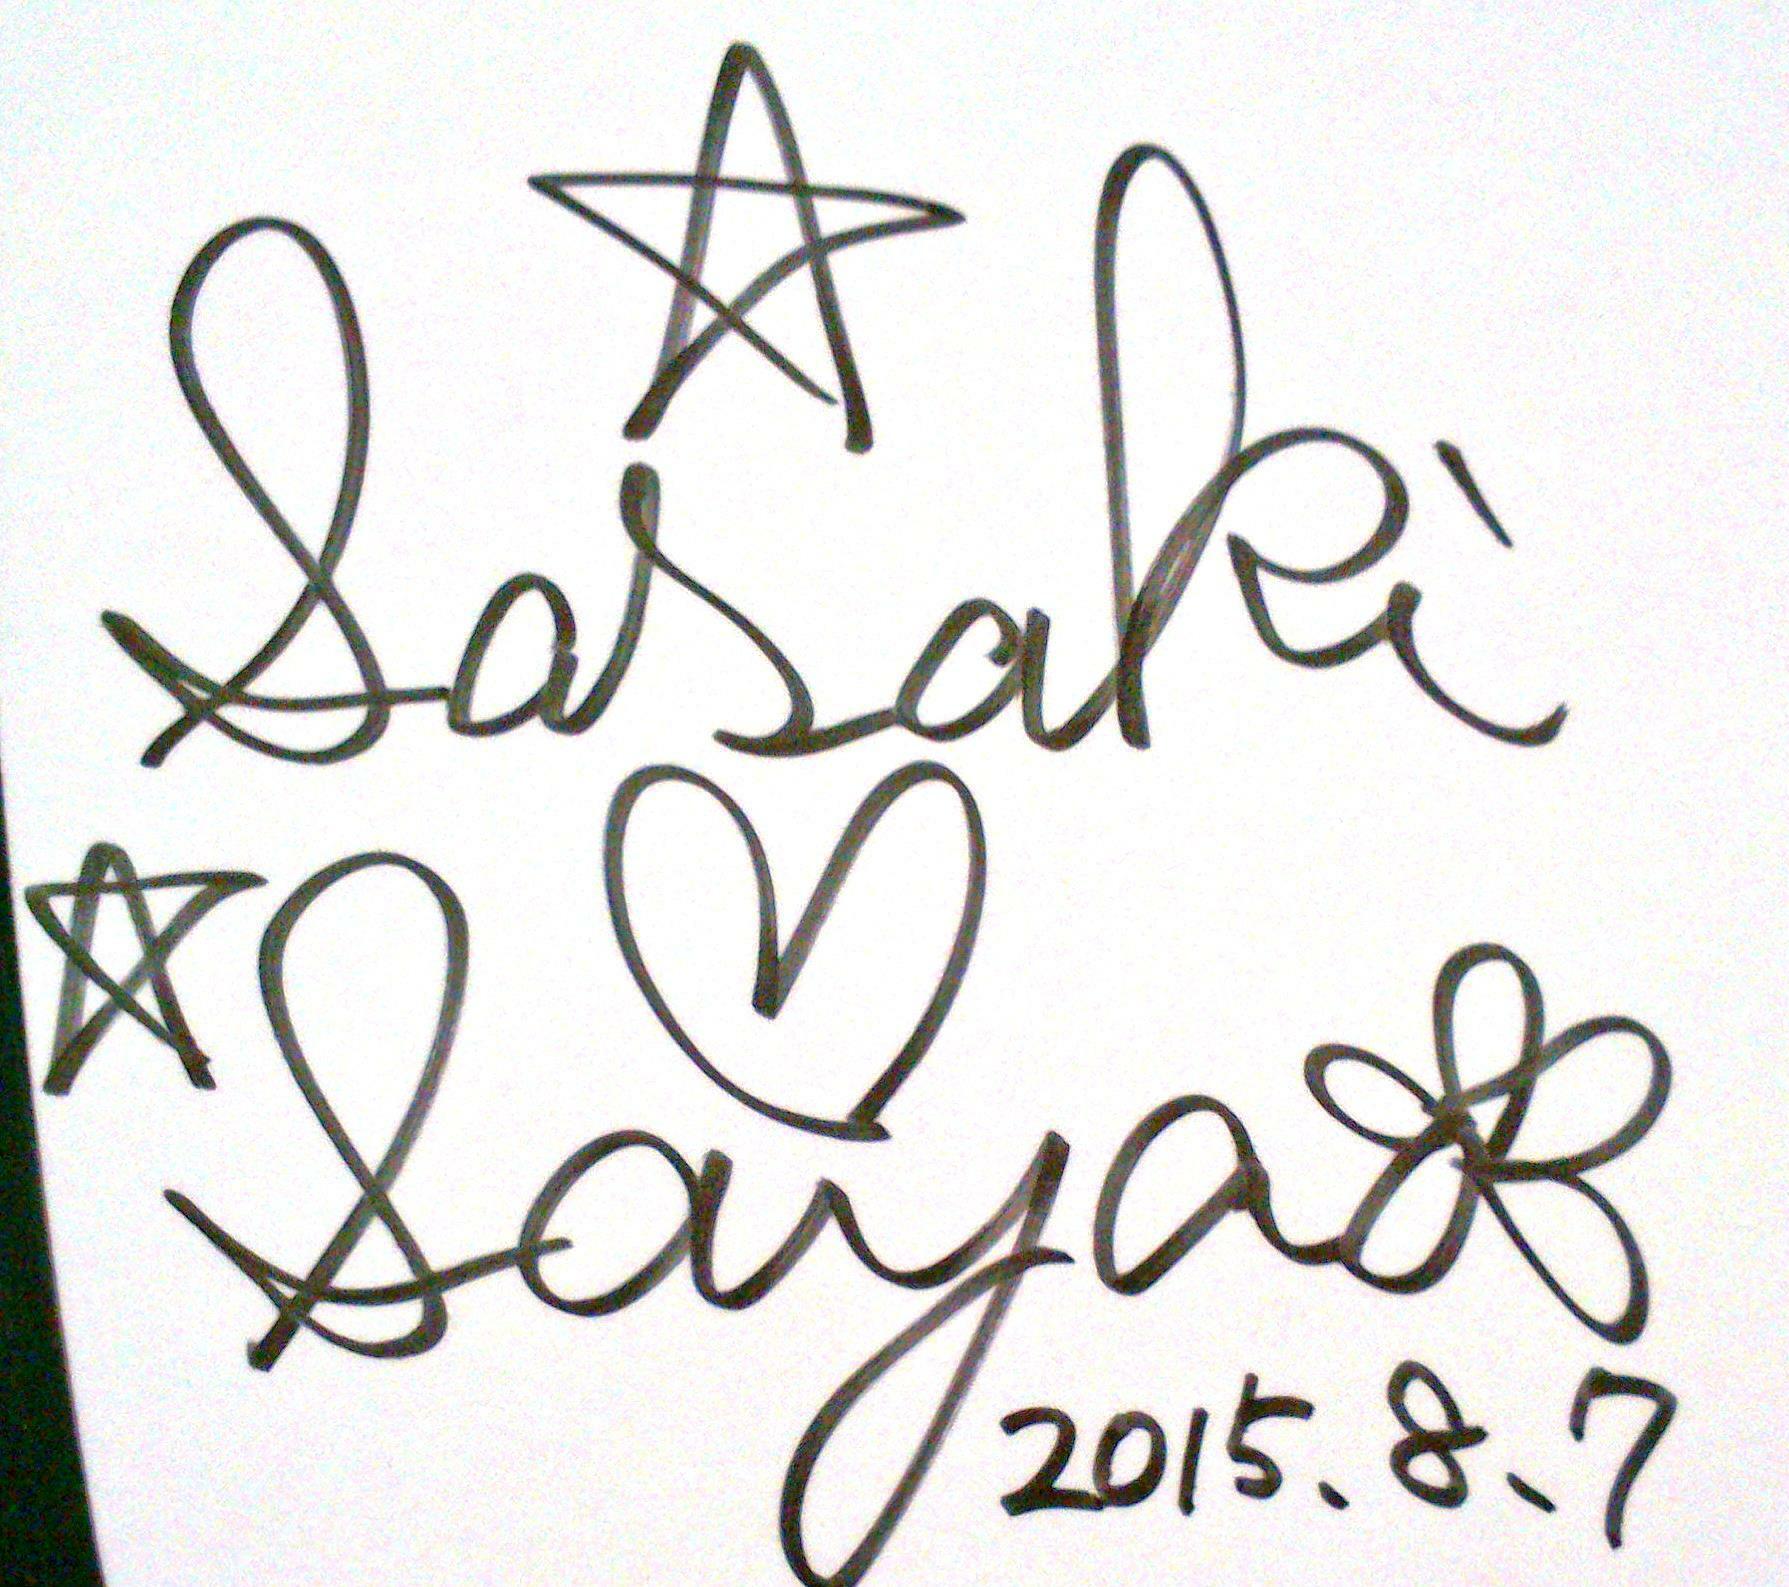
Signature of: sayaka sasaki